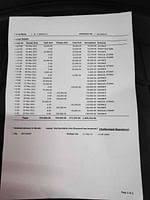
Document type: Invoice